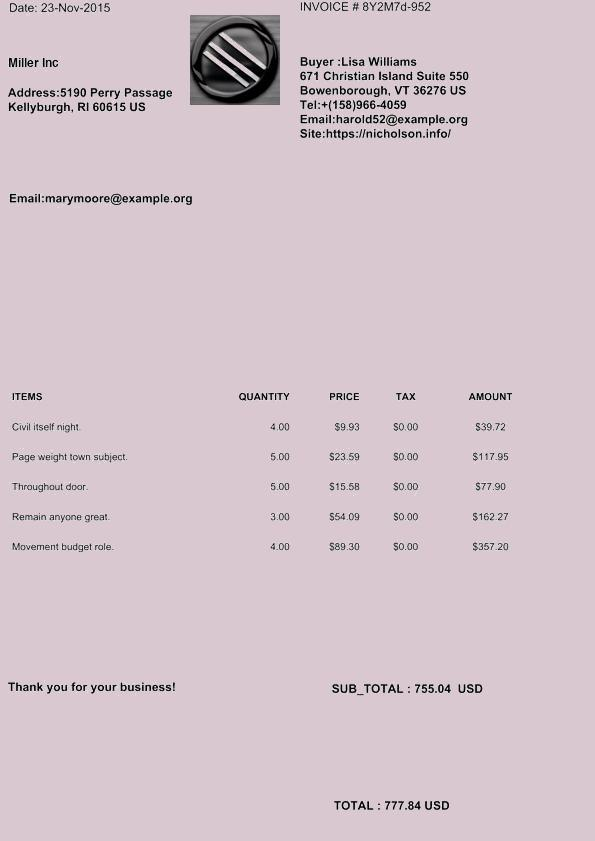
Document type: Invoice